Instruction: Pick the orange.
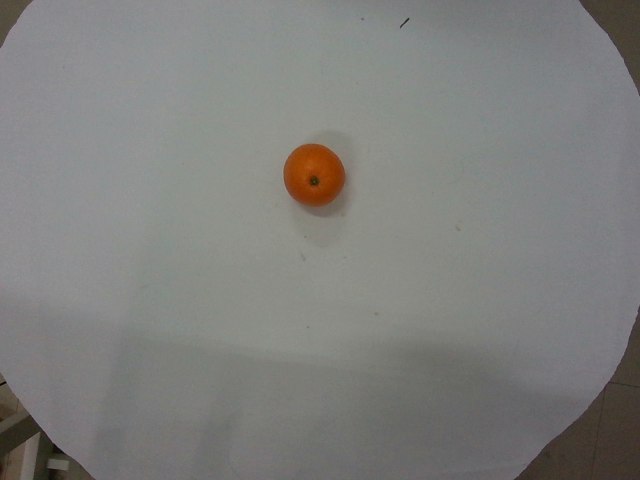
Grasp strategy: vertical